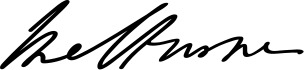
Signature of: william lamb 2nd viscount melbourne